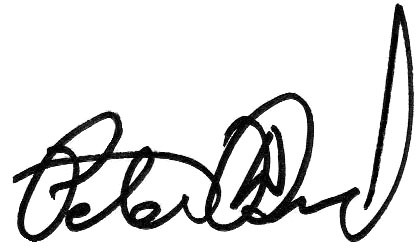
Signature of: peter david